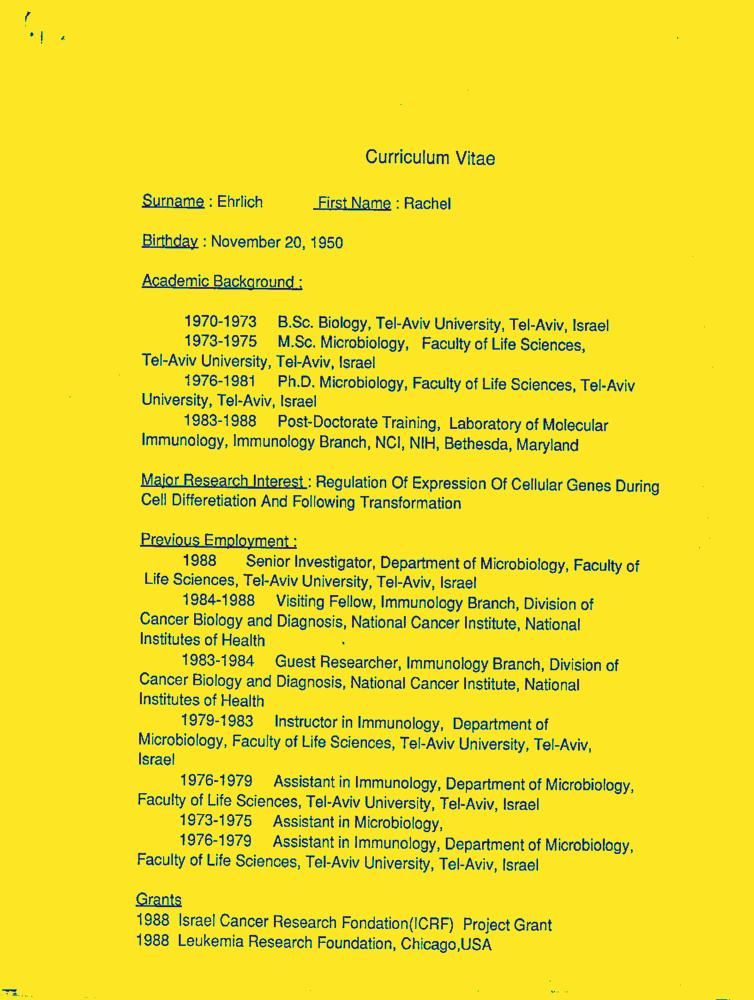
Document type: Resume-Doc